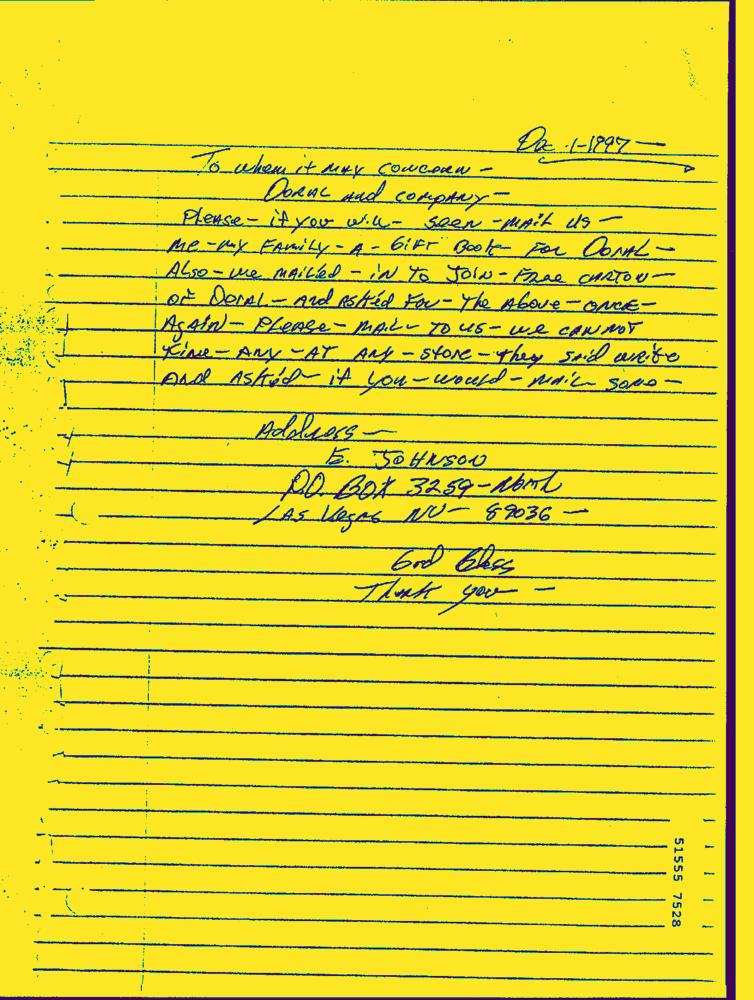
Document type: Hand-Written